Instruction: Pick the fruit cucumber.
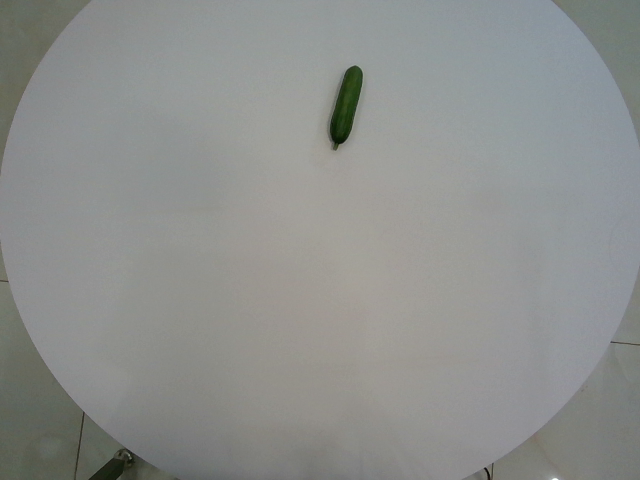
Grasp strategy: vertical